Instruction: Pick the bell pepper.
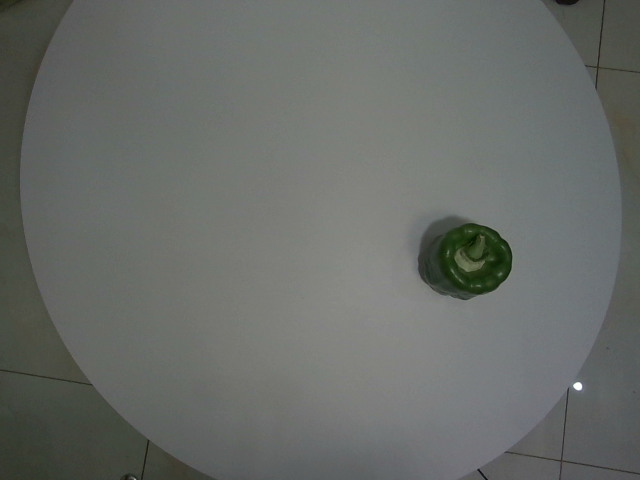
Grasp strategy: vertical